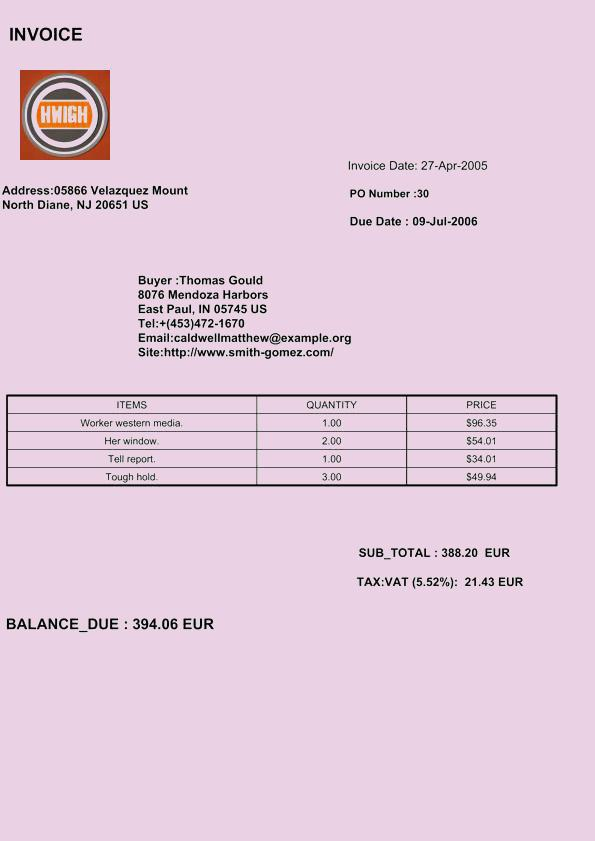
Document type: Invoice